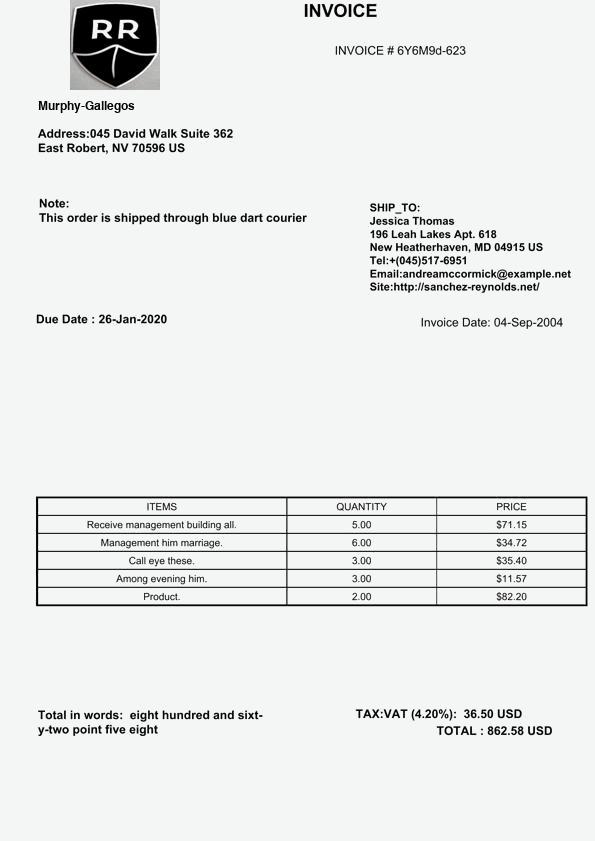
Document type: Invoice